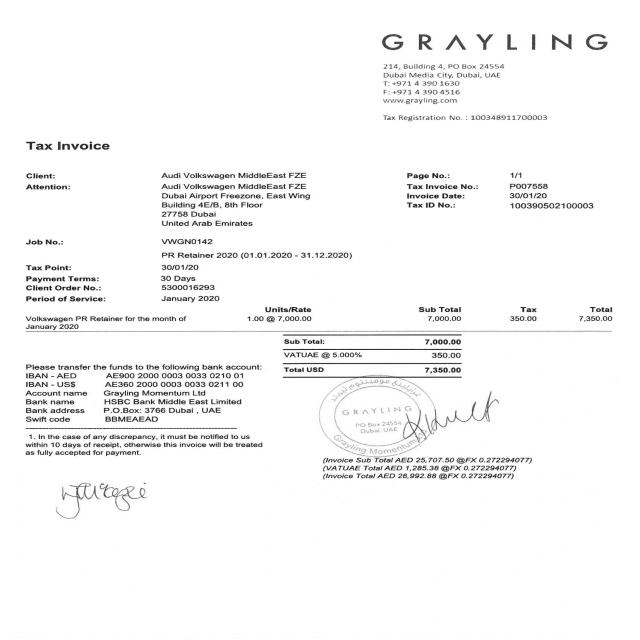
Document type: Invoice